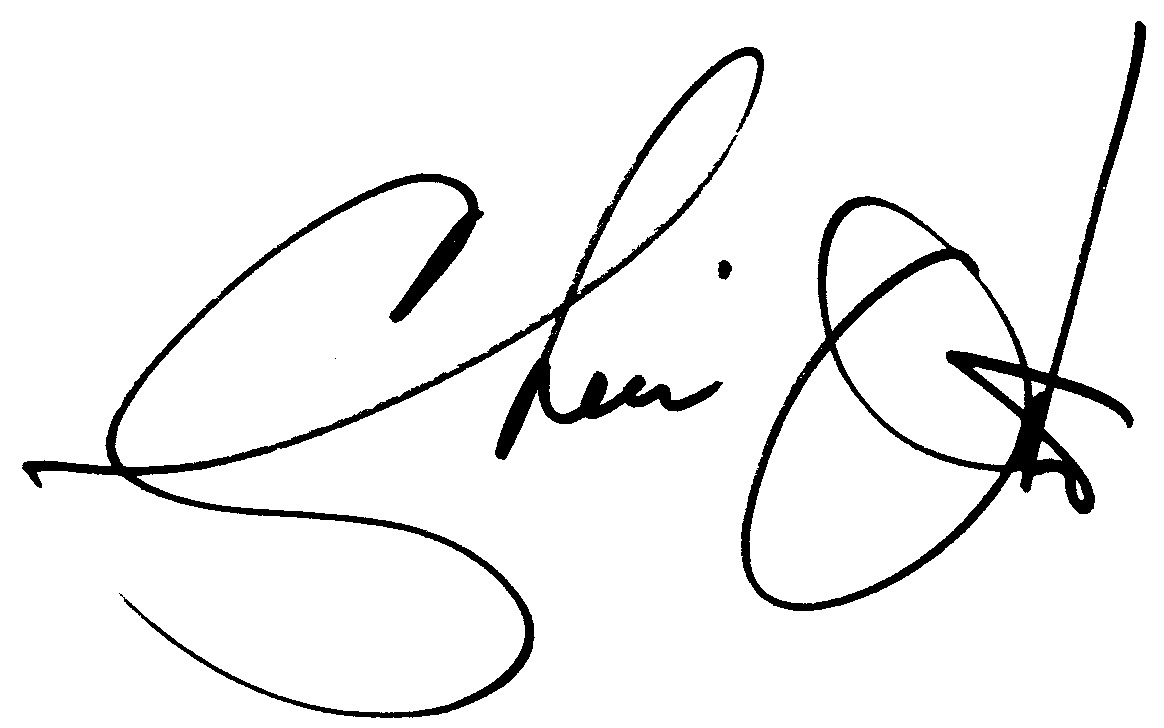
Signature of: cheri oteri